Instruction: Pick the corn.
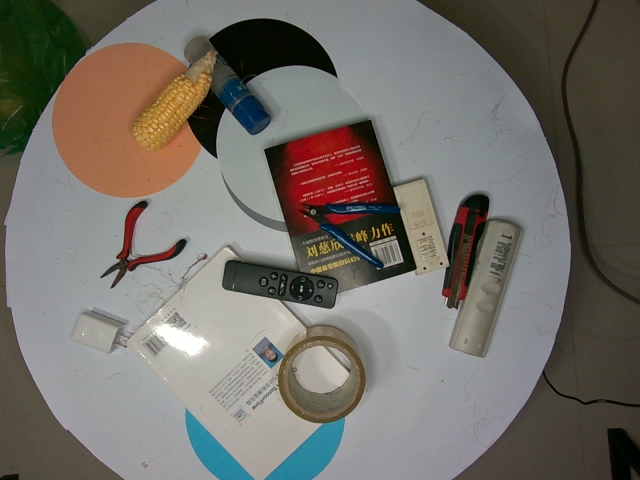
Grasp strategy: vertical